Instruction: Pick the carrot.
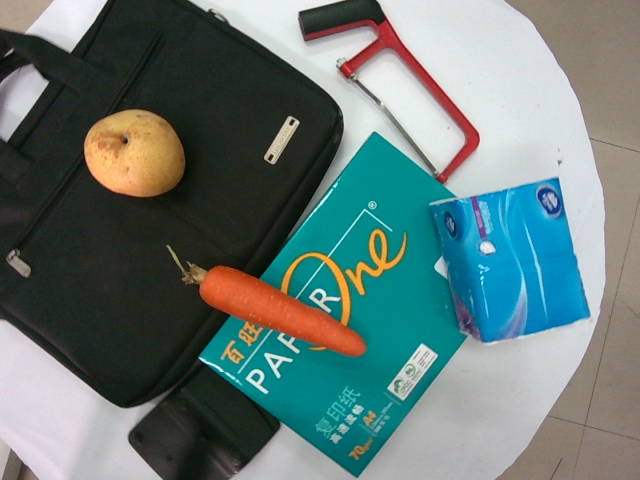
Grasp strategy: vertical